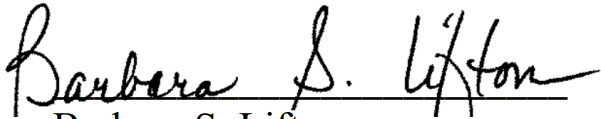
Signature of: barbara lifton